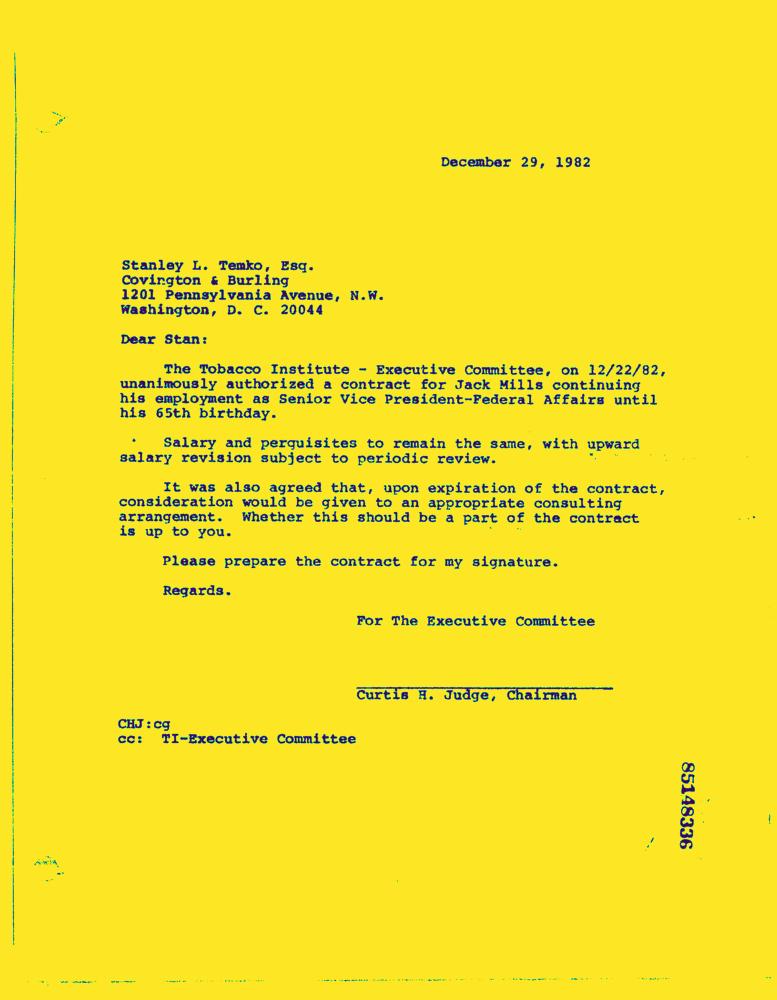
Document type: Letter-Doc